Question: How does the patient history play a role?
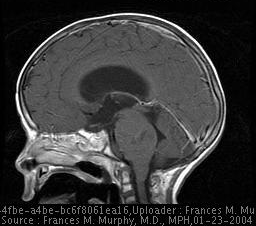
Answer: The patient's history of Headache and CNN palsy is key in understanding the case.